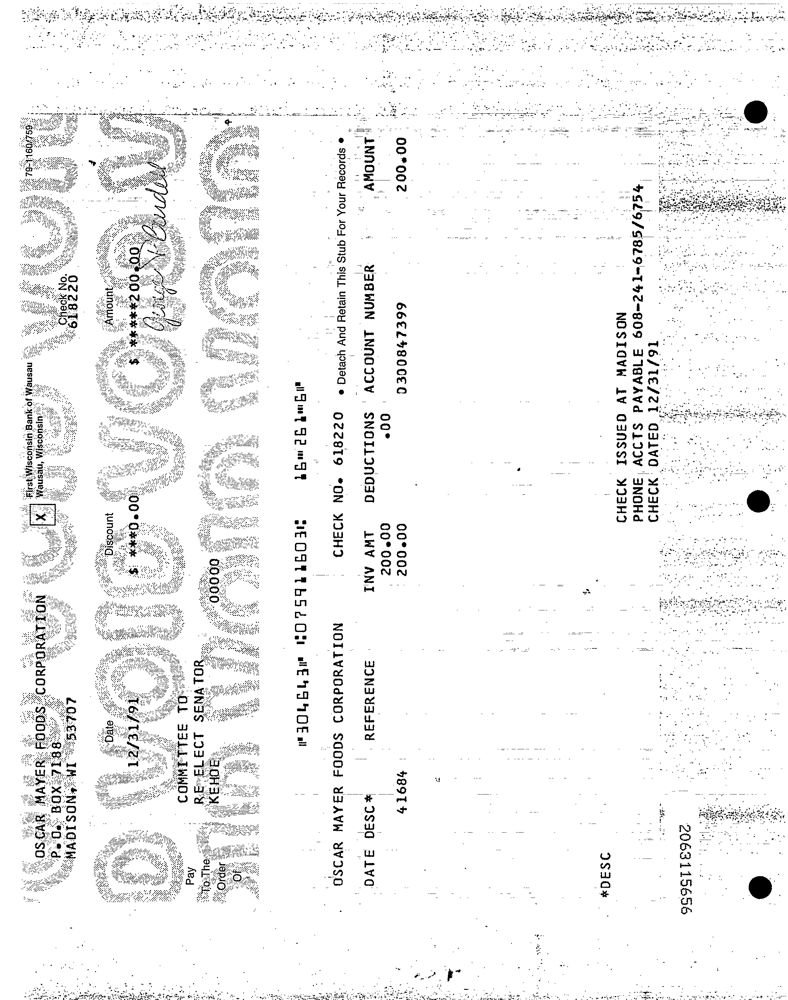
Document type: Invoice